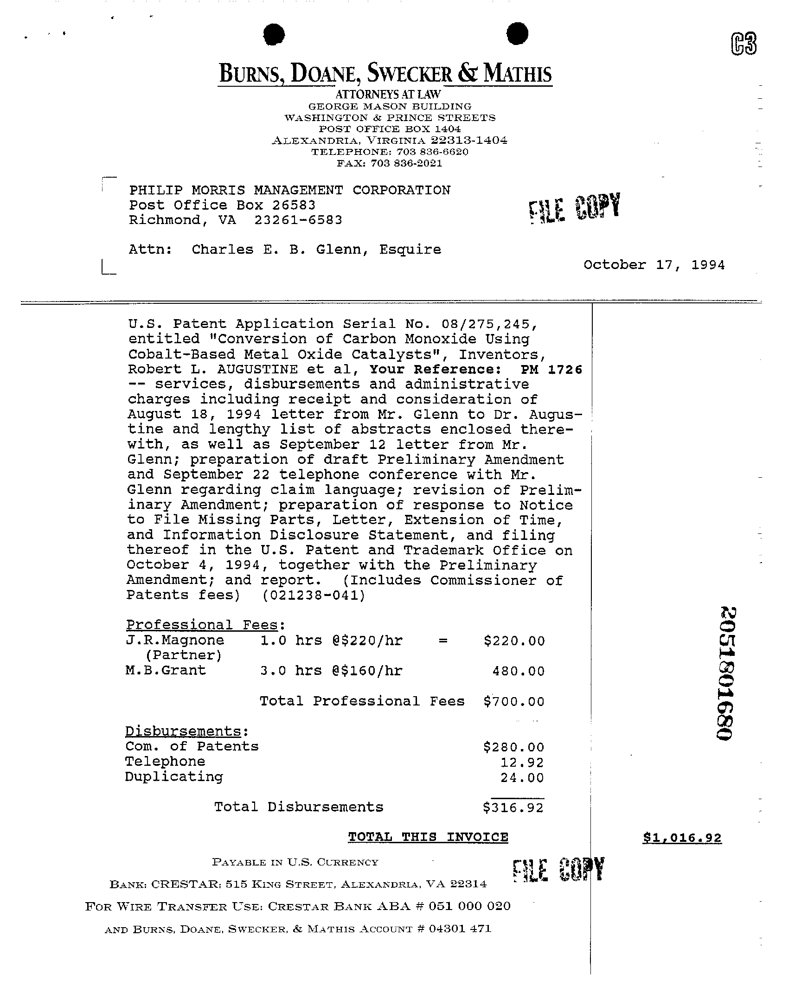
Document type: Invoice